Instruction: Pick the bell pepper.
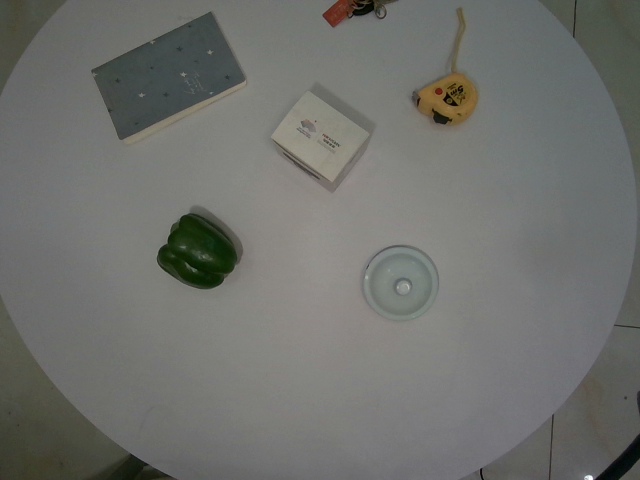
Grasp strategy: vertical